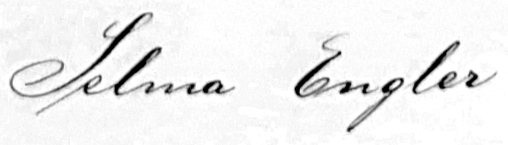
Signature of: selli engler